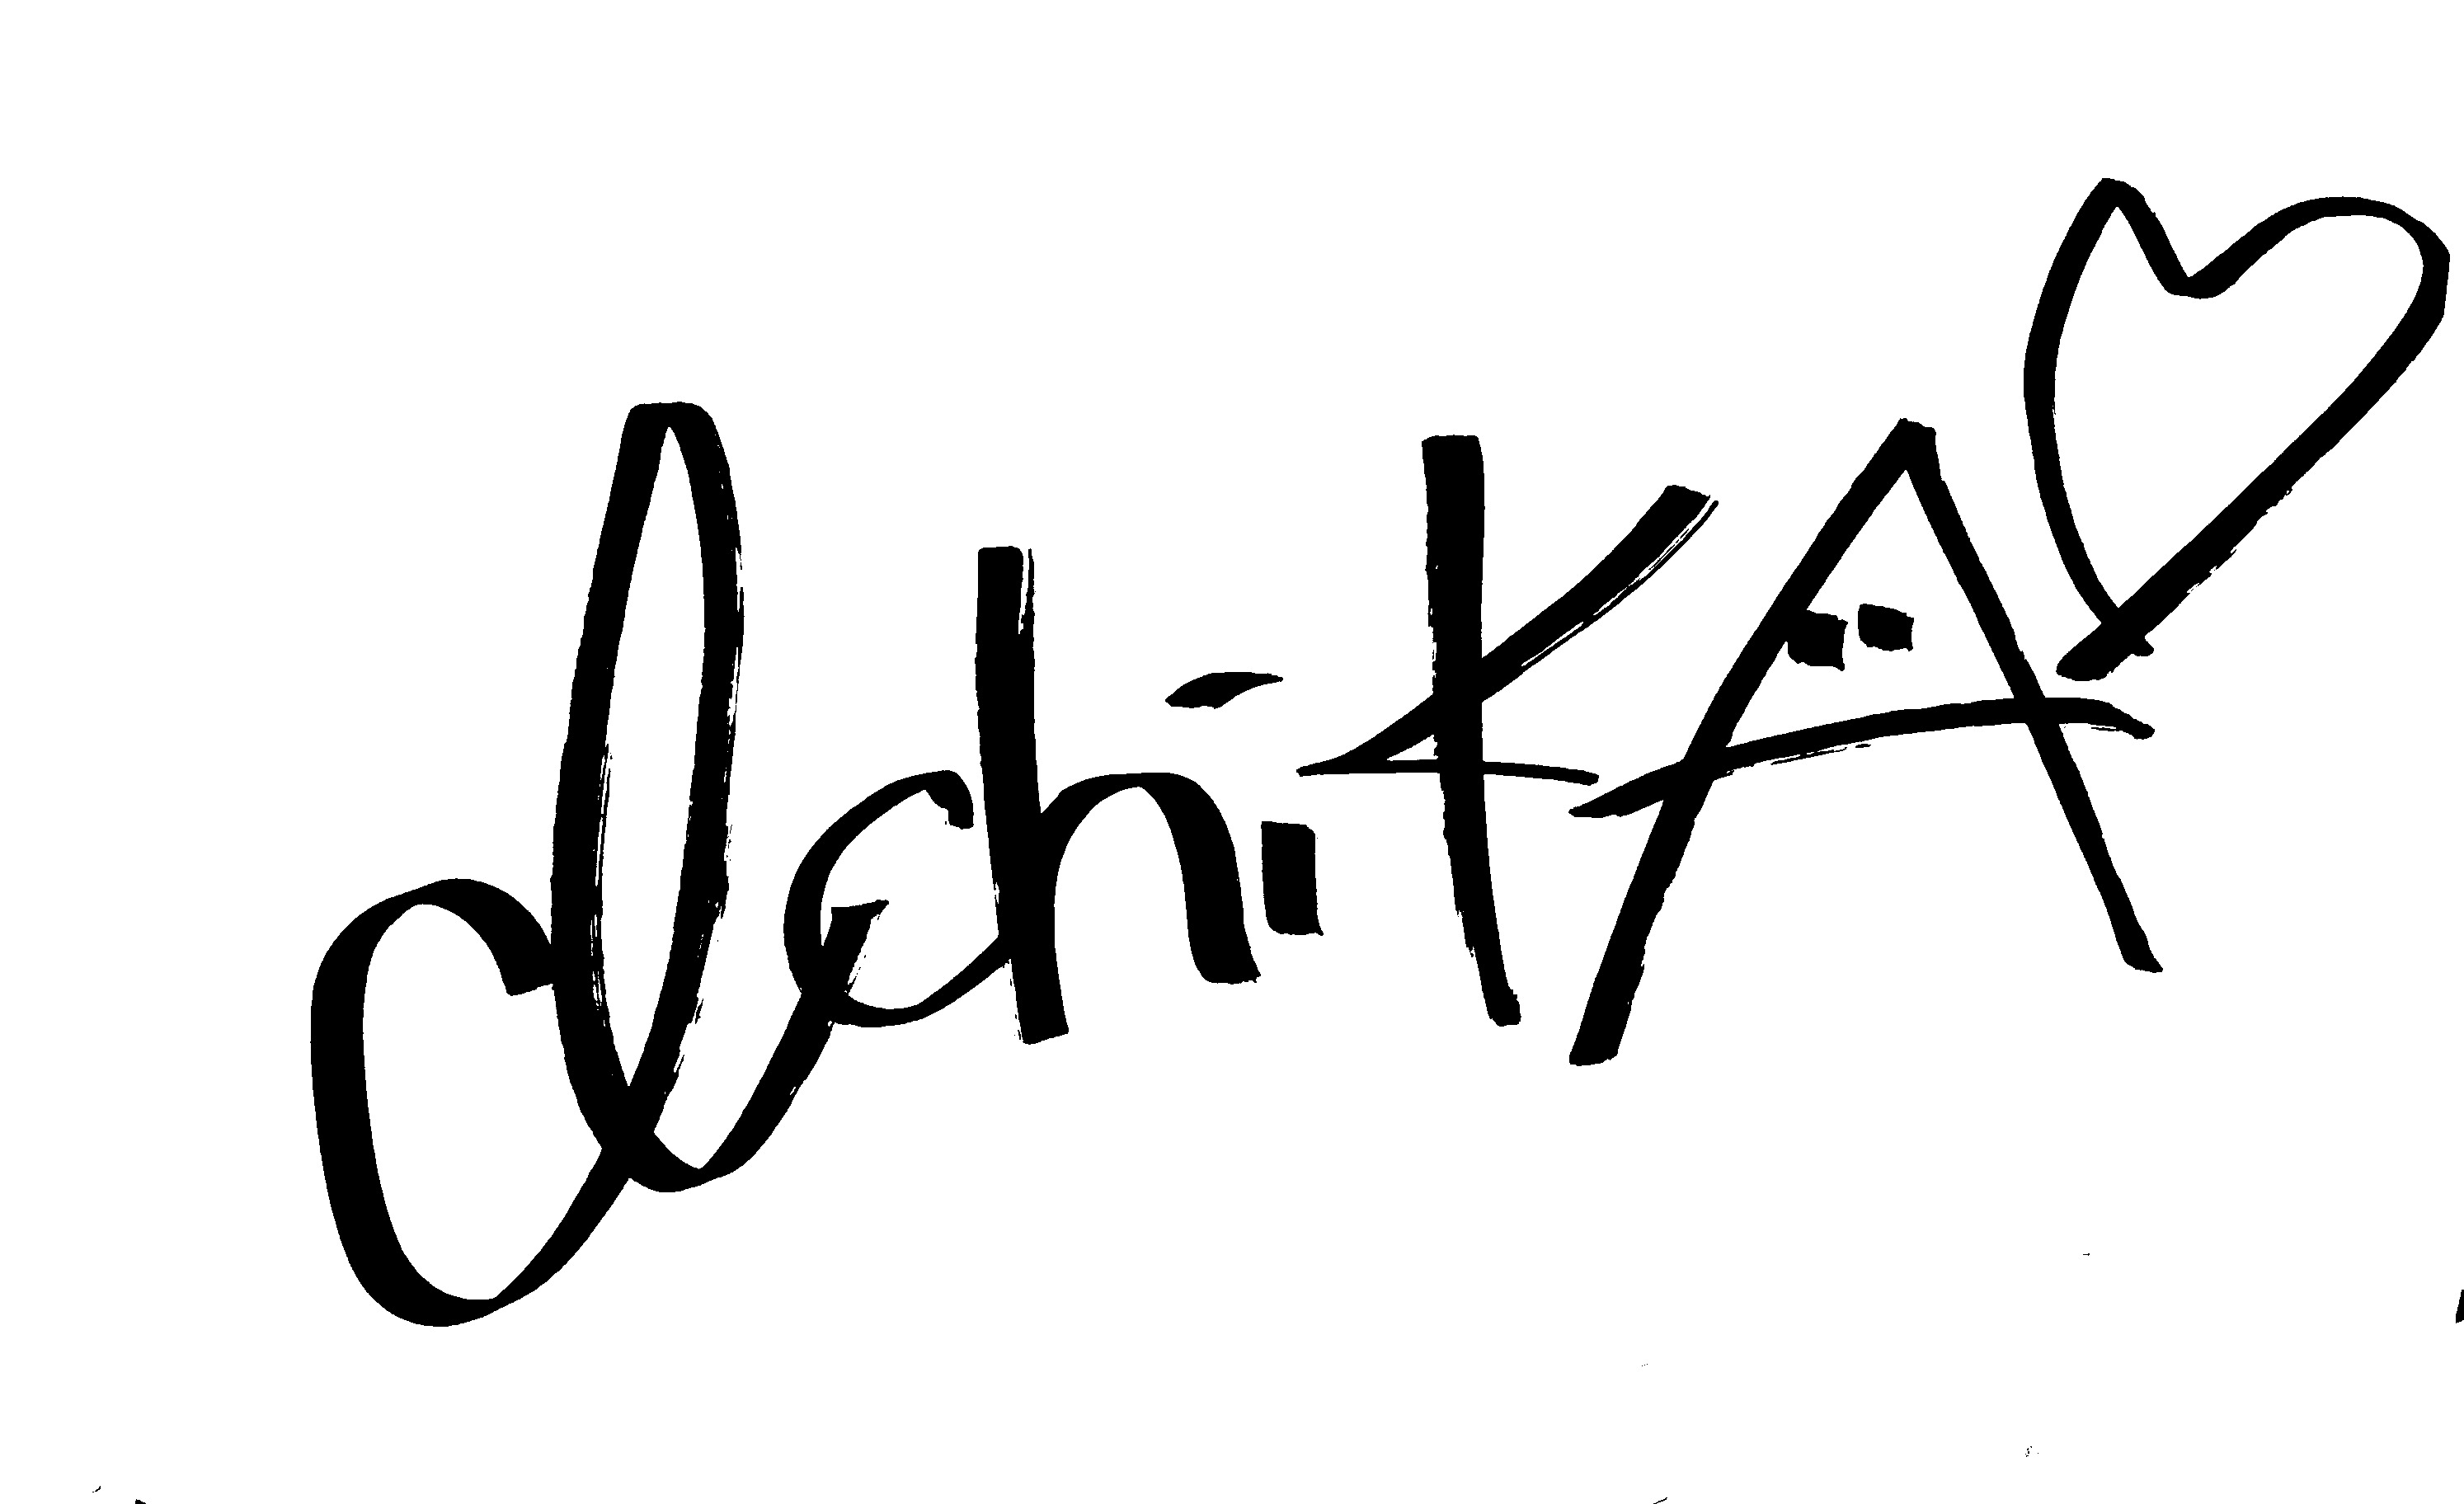
Signature of: ichika nagano